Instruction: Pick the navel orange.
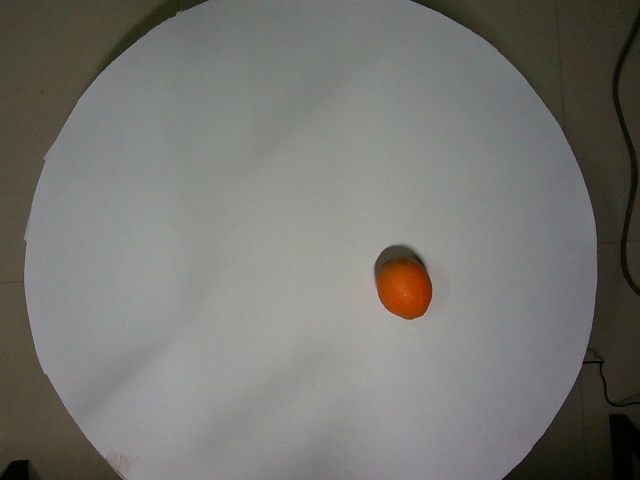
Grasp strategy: vertical